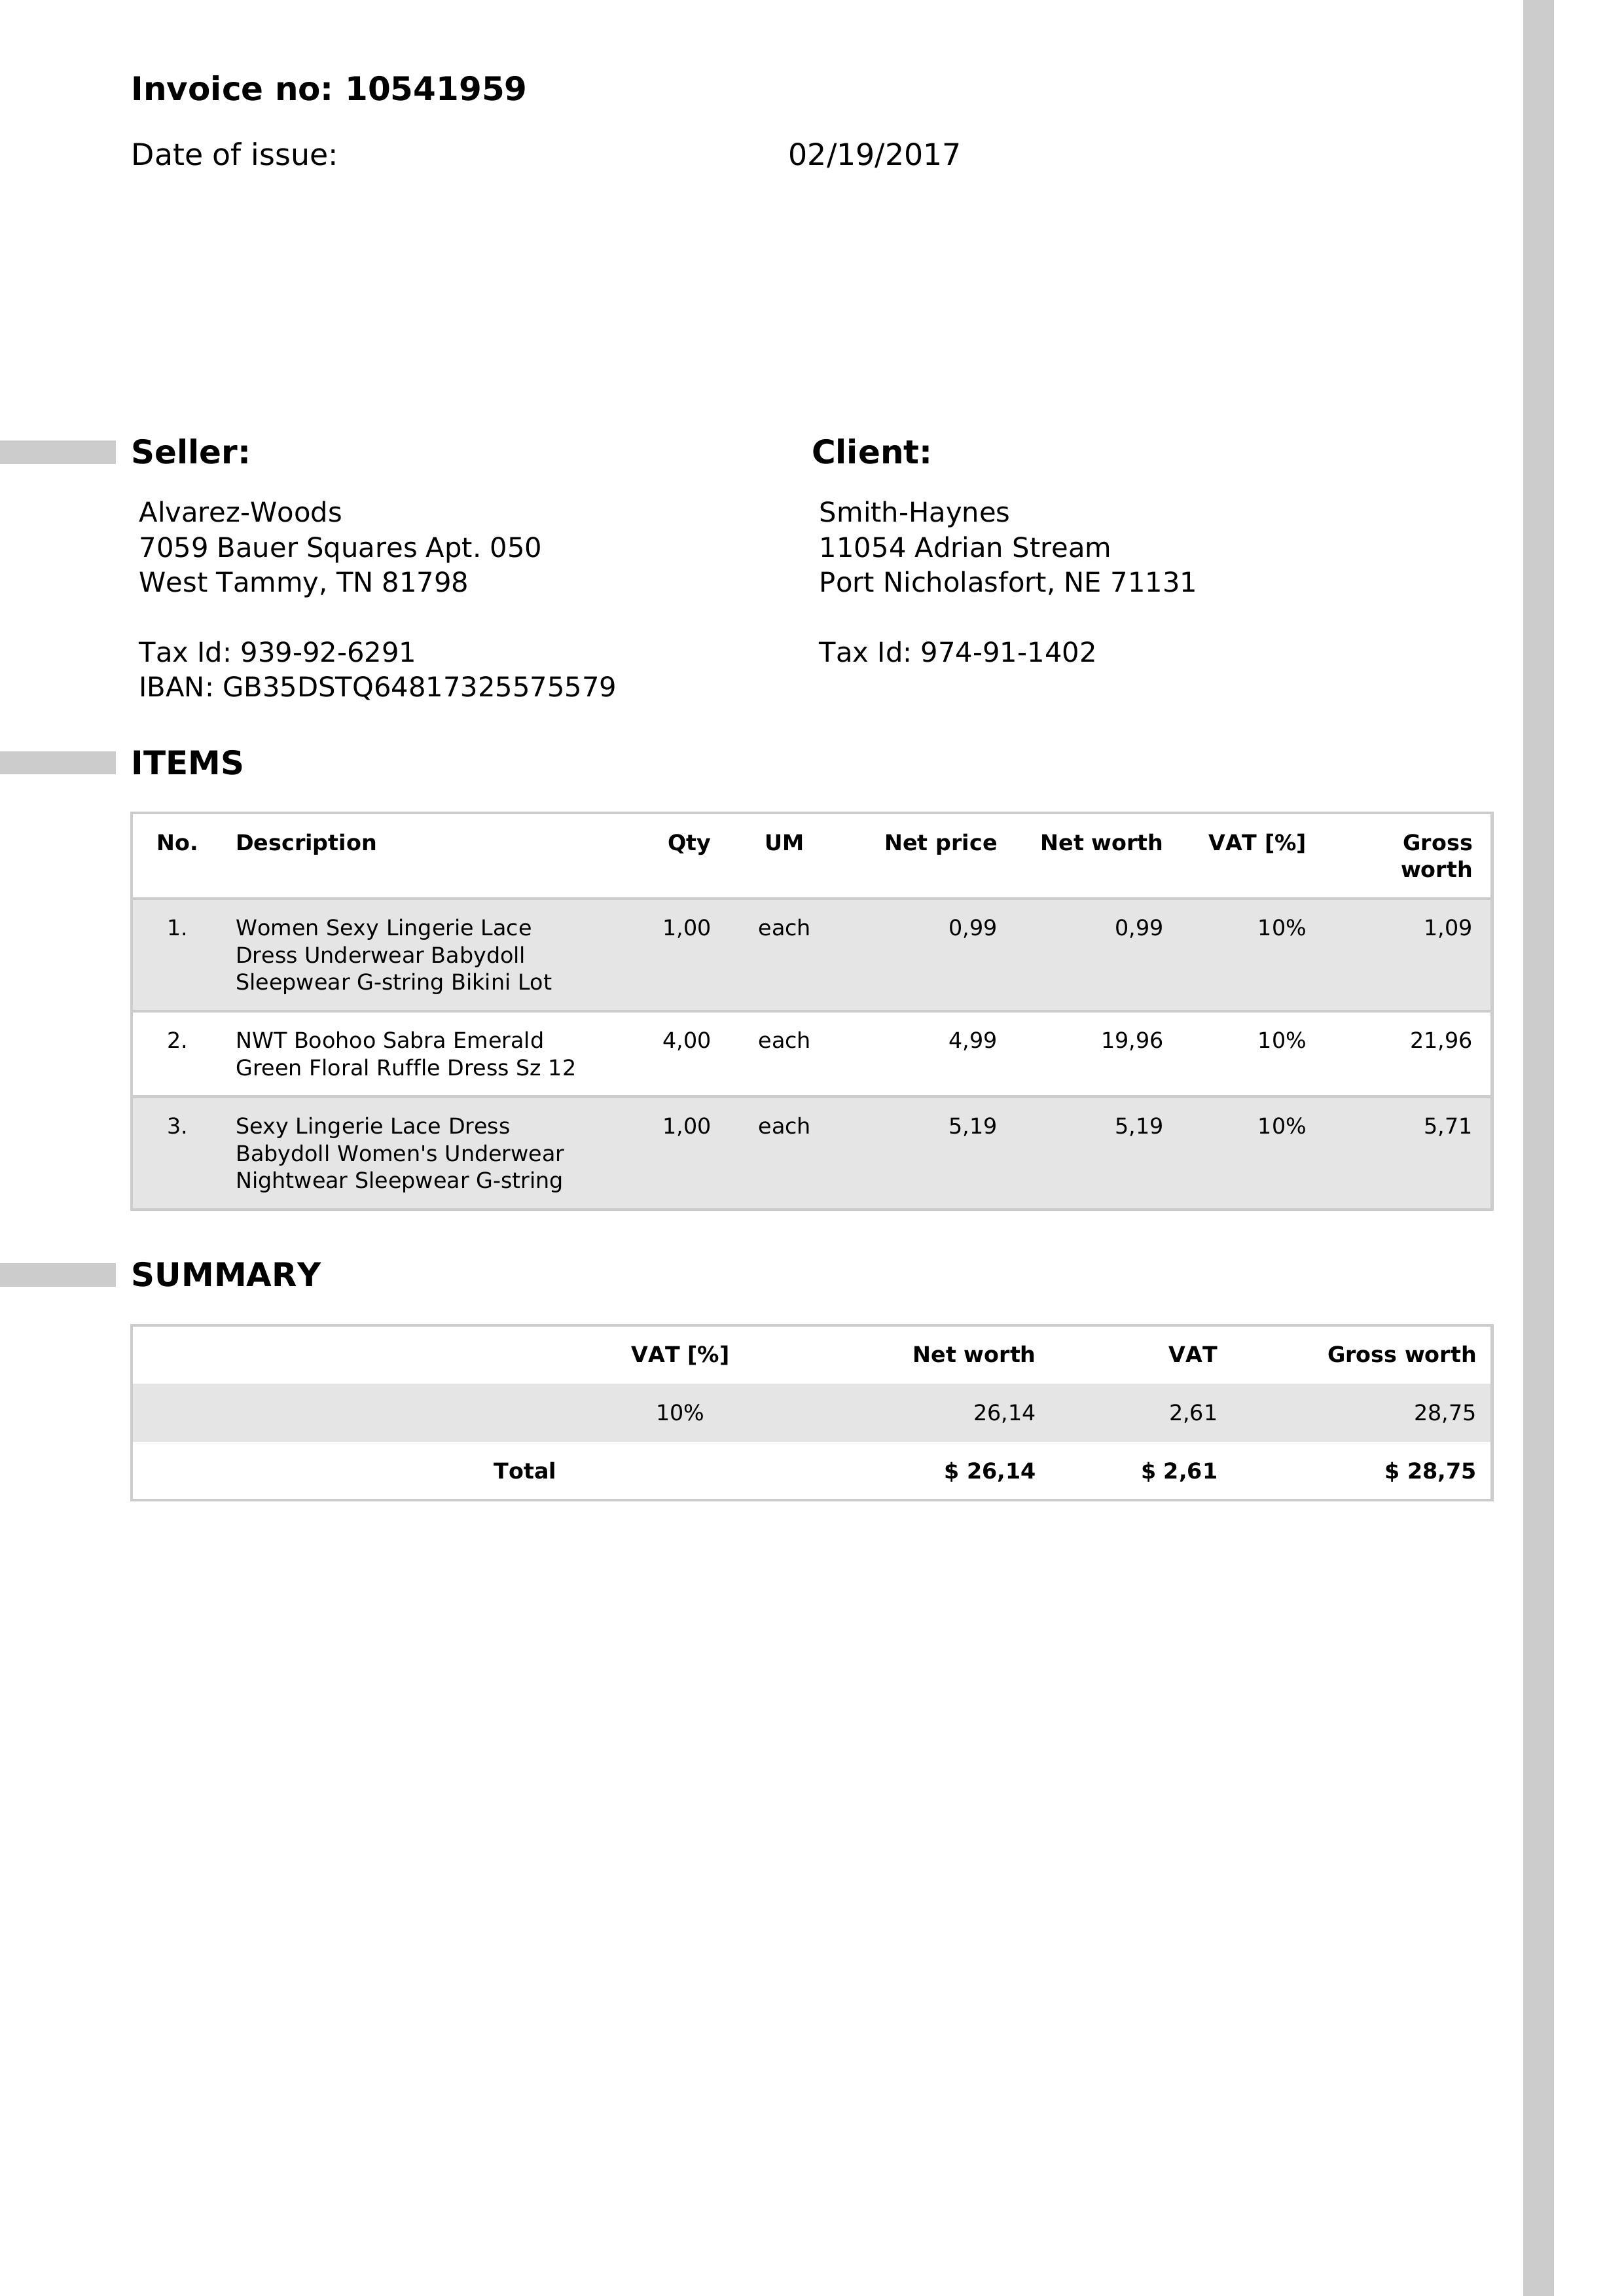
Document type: Invoice